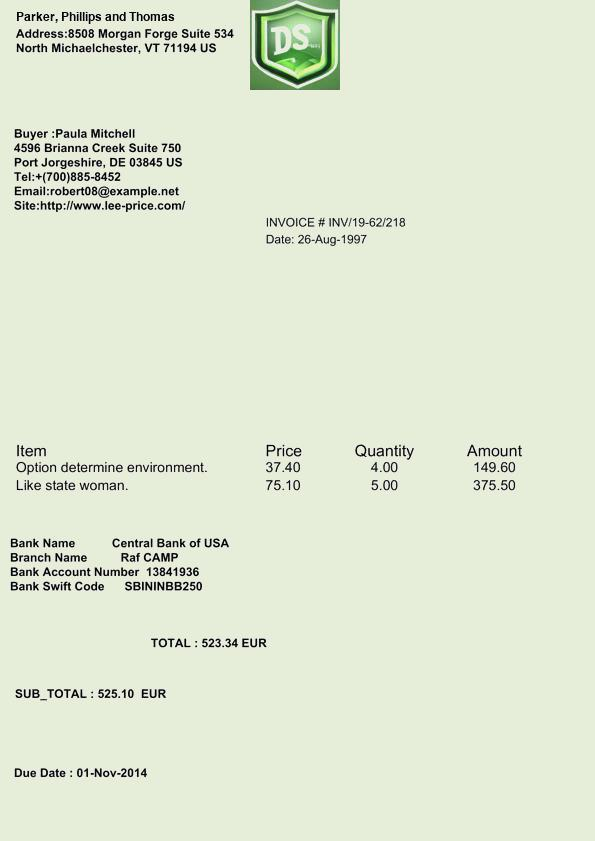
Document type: Invoice